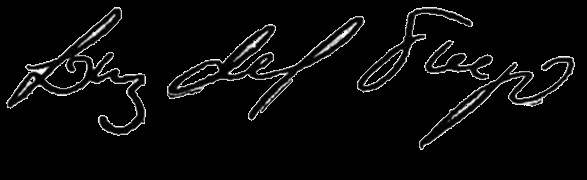
Signature of: luz del fuego